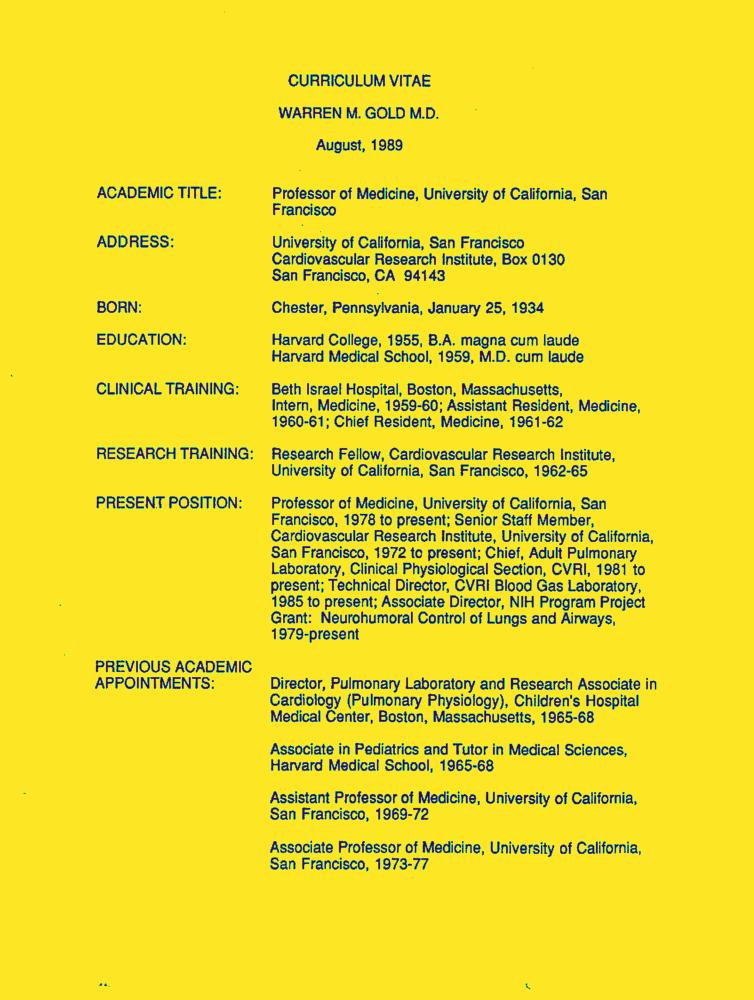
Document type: Resume-Doc